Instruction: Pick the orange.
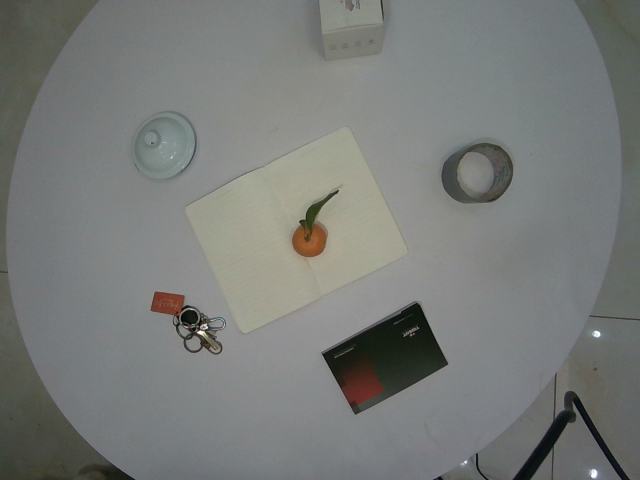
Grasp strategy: vertical